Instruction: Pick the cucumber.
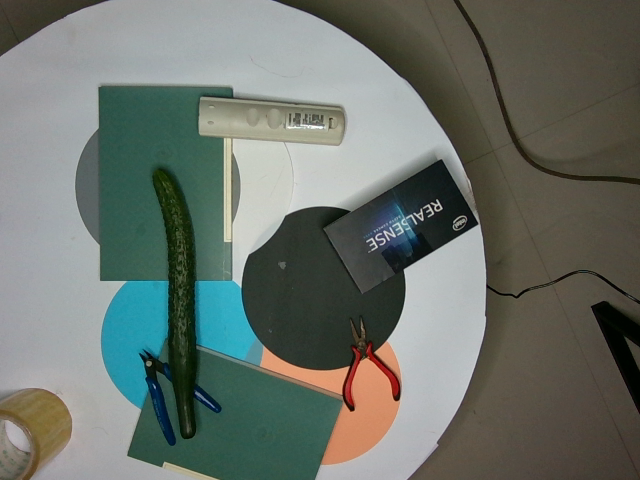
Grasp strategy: vertical